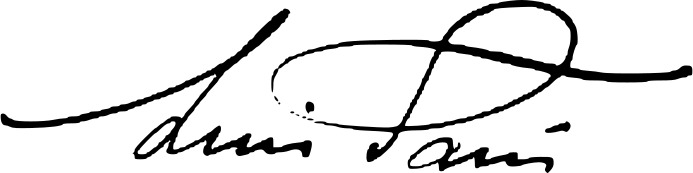
Signature of: luis parís